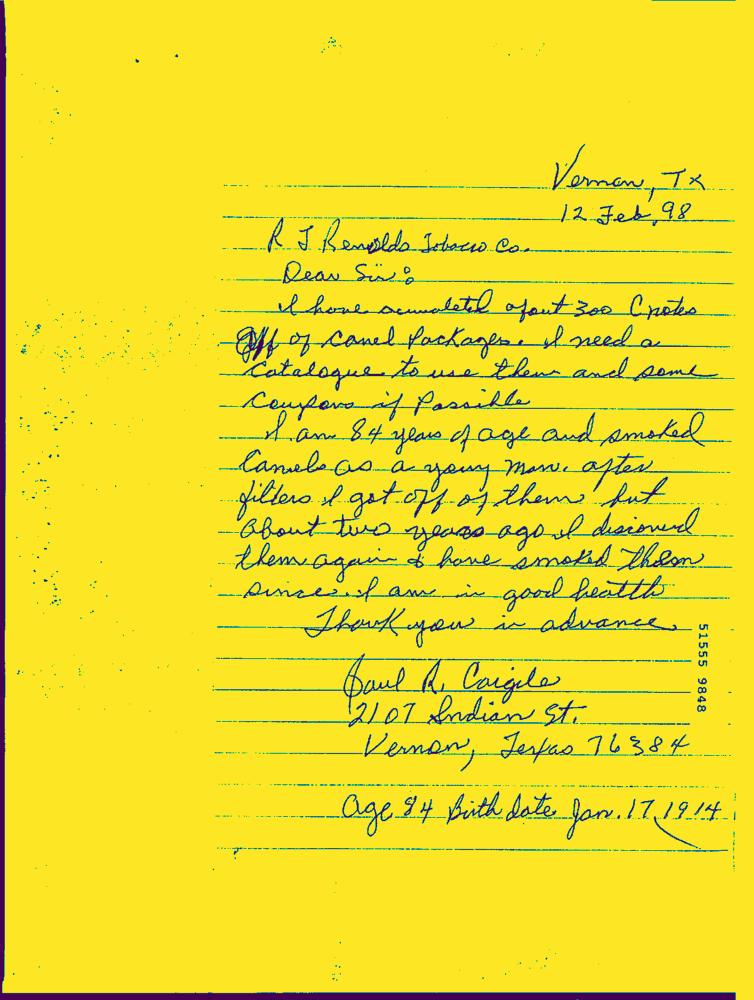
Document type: Hand-Written